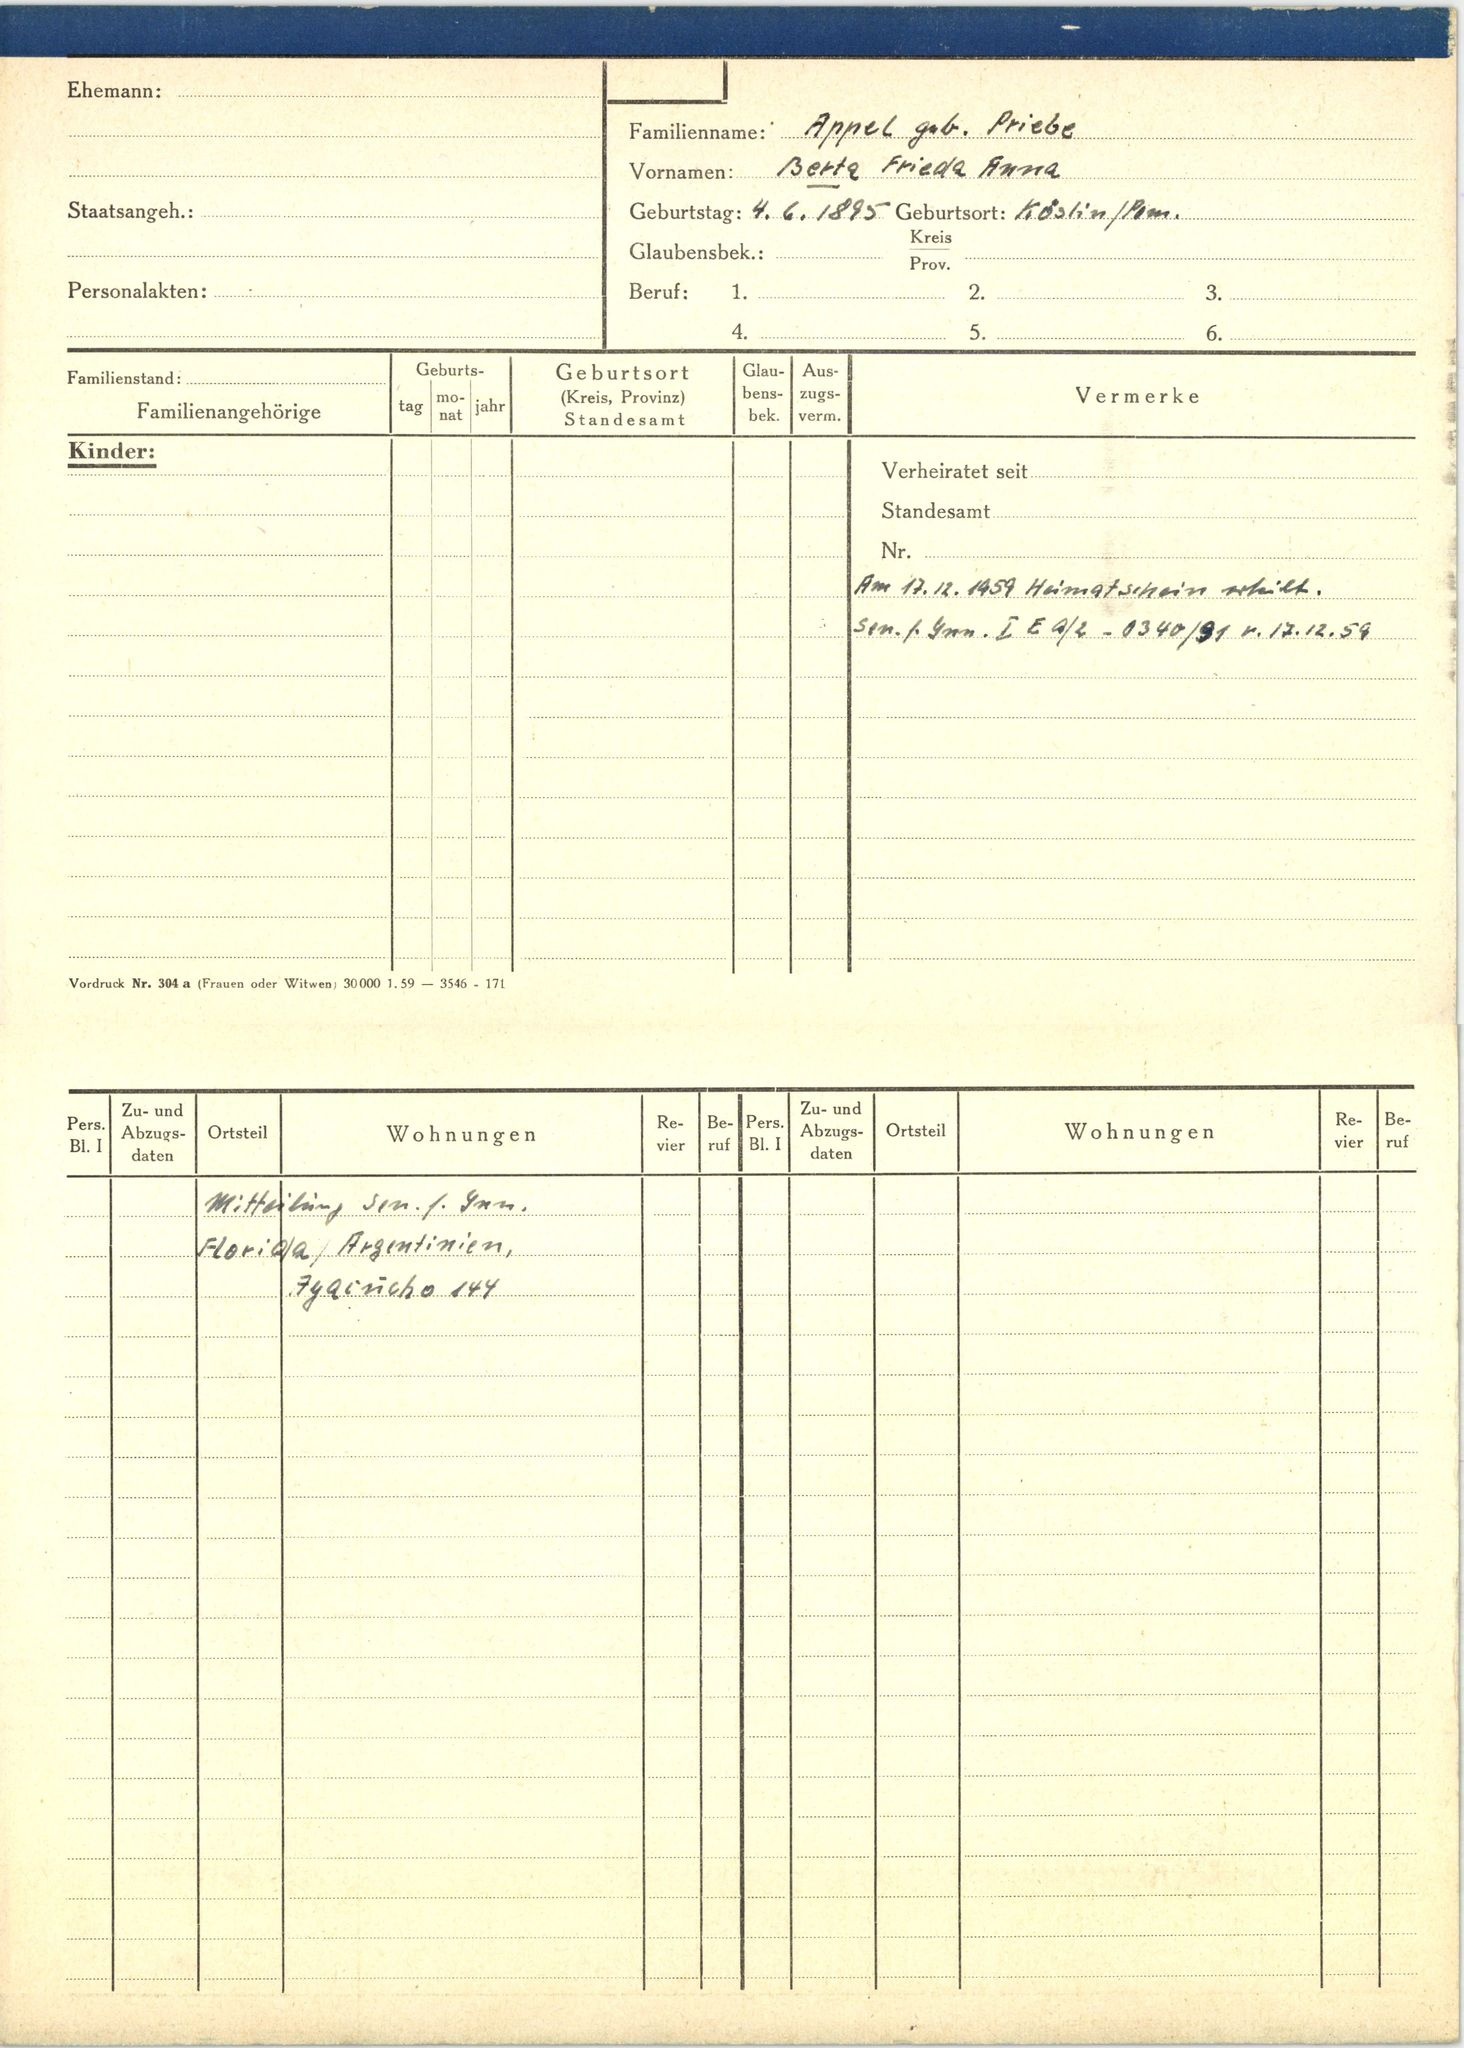
Appel geb. Priebe